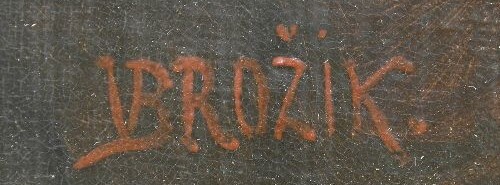
Signature of: václav brožík